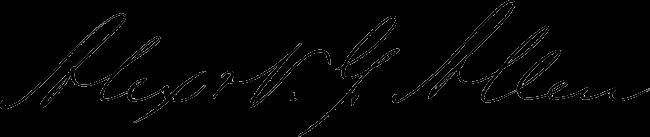
Signature of: alexander viets griswold allen